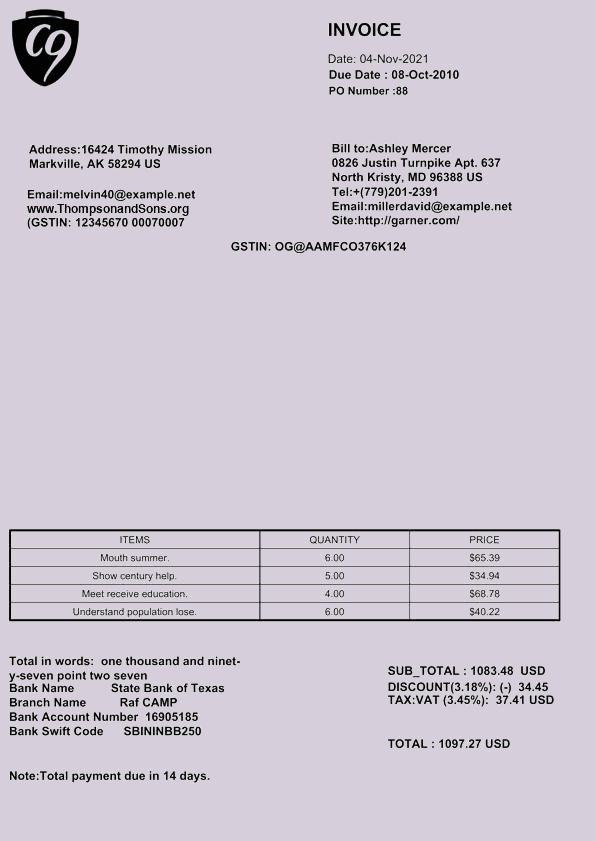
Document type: Invoice